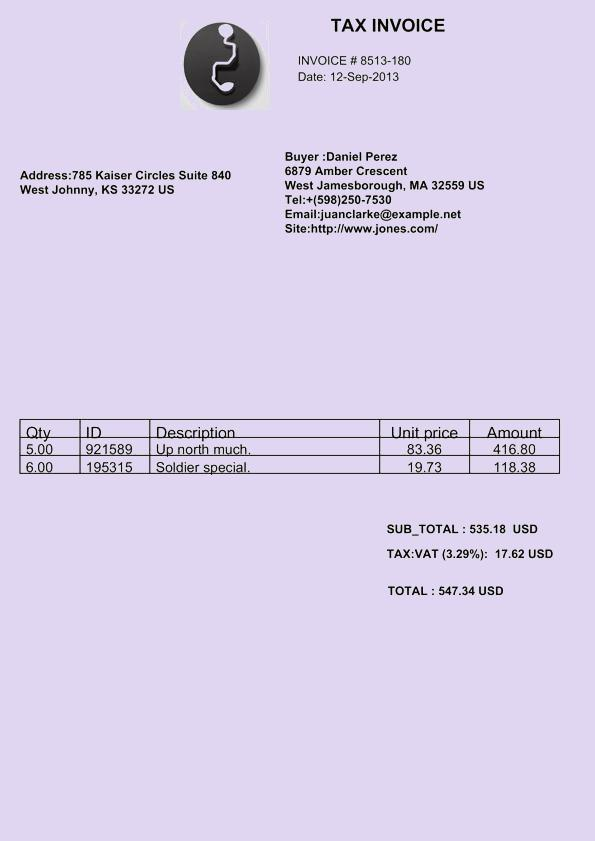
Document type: Invoice